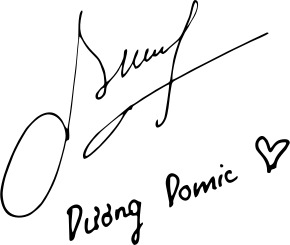
Signature of: dương domic